Question: How is the property described in the document?
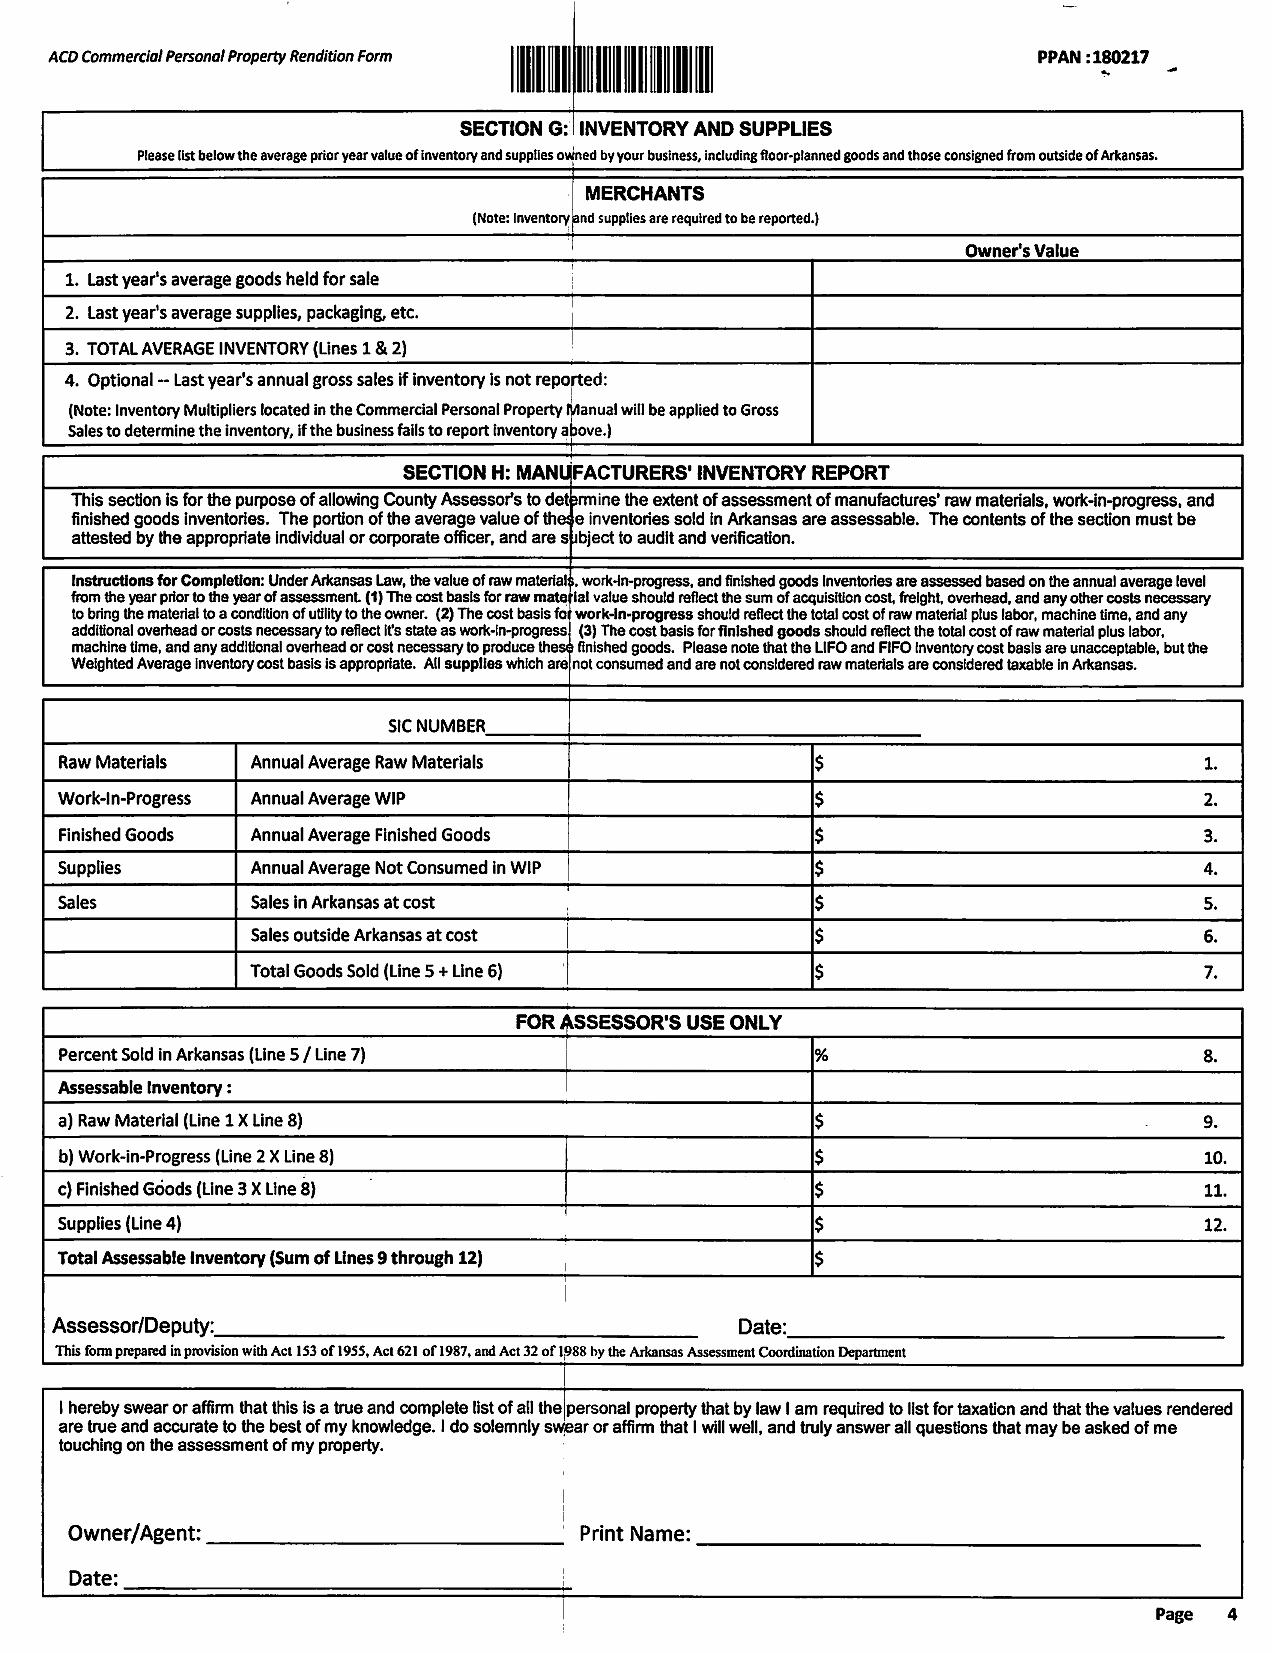
Answer: "MERCHANTS"